Question: What appears to be the issue?
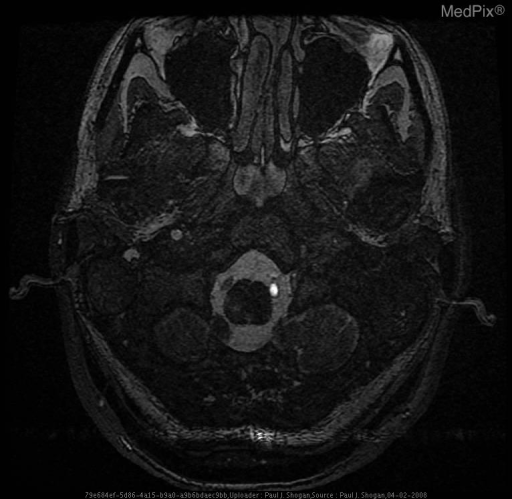
Answer: The findings suggest Occlusion of the right vertebral artery at the C1-2 level with subacute infarction of the right lateral medulla oblongata, and chronic infarction of the left flocculonodular lobe, as a result of traumatic chiropractic cervical manipulation.. FIESTA 3D axial image at the level of the medulla oblongata and flocculonodular lobe reveal loss of the normal signal within the right vertebral artery.  Additionally, subtle abnormal increased patchy signal is noted within the right lateral aspect of the medulla oblongata.. The patient might have a history of 28 y.o. woman, four months postpartum, with onset of neck pain, severe vertigo associated with severe vomiting, anesthesia of the right hemi-facial region and loss of sensation in the region of the left upper and lower extremities immediately following cervical chiropractic manipulation.  The patient was unsuccessfully treated for vertigo associated with Meniere’s disease. The patient underwent a second cervical chiropractic treatment 15 days later, and presented with recurrent severe vertigo and associated hemi-anesthesia and difficulty phonating.  Imaging was obtained one month following the initial chiropractic treatment.